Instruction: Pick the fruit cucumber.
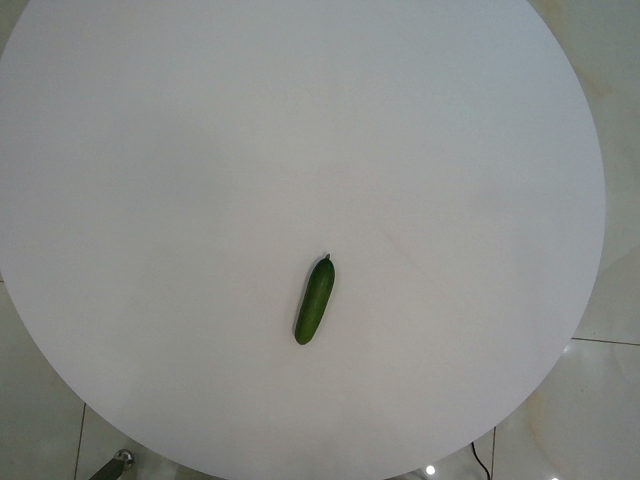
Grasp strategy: vertical